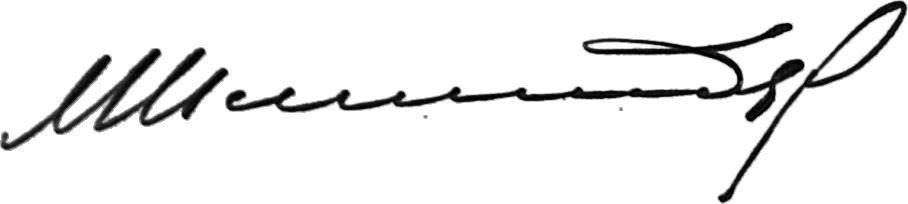
Signature of: mammad isgandarov